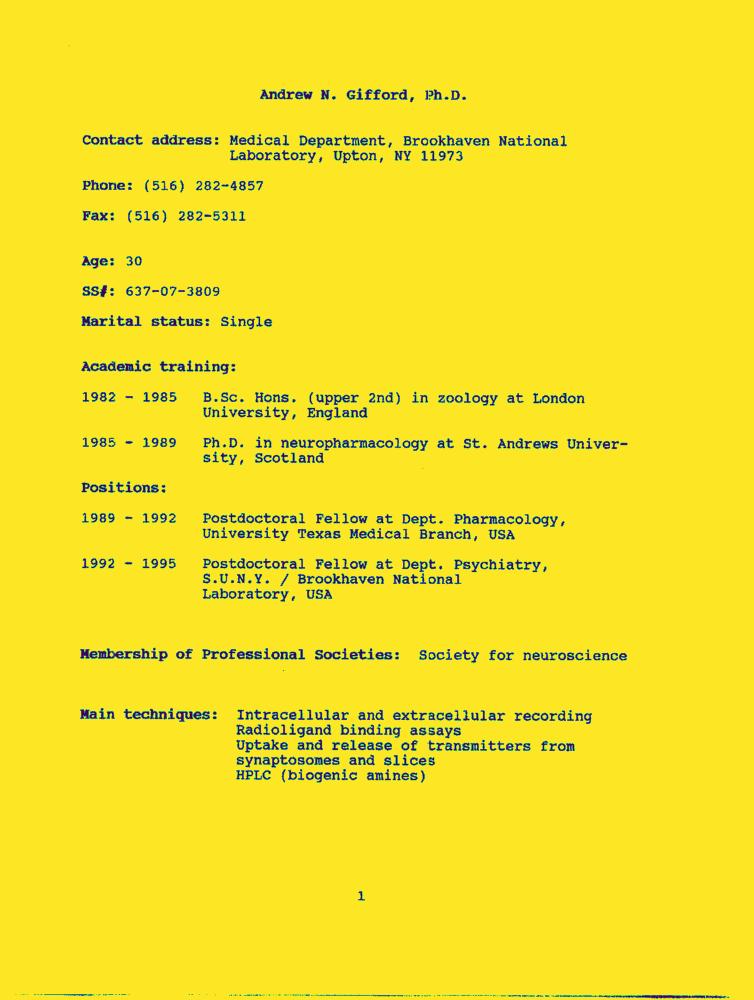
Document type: Resume-Doc